Question: What is the name of the tenant mentioned in the document?
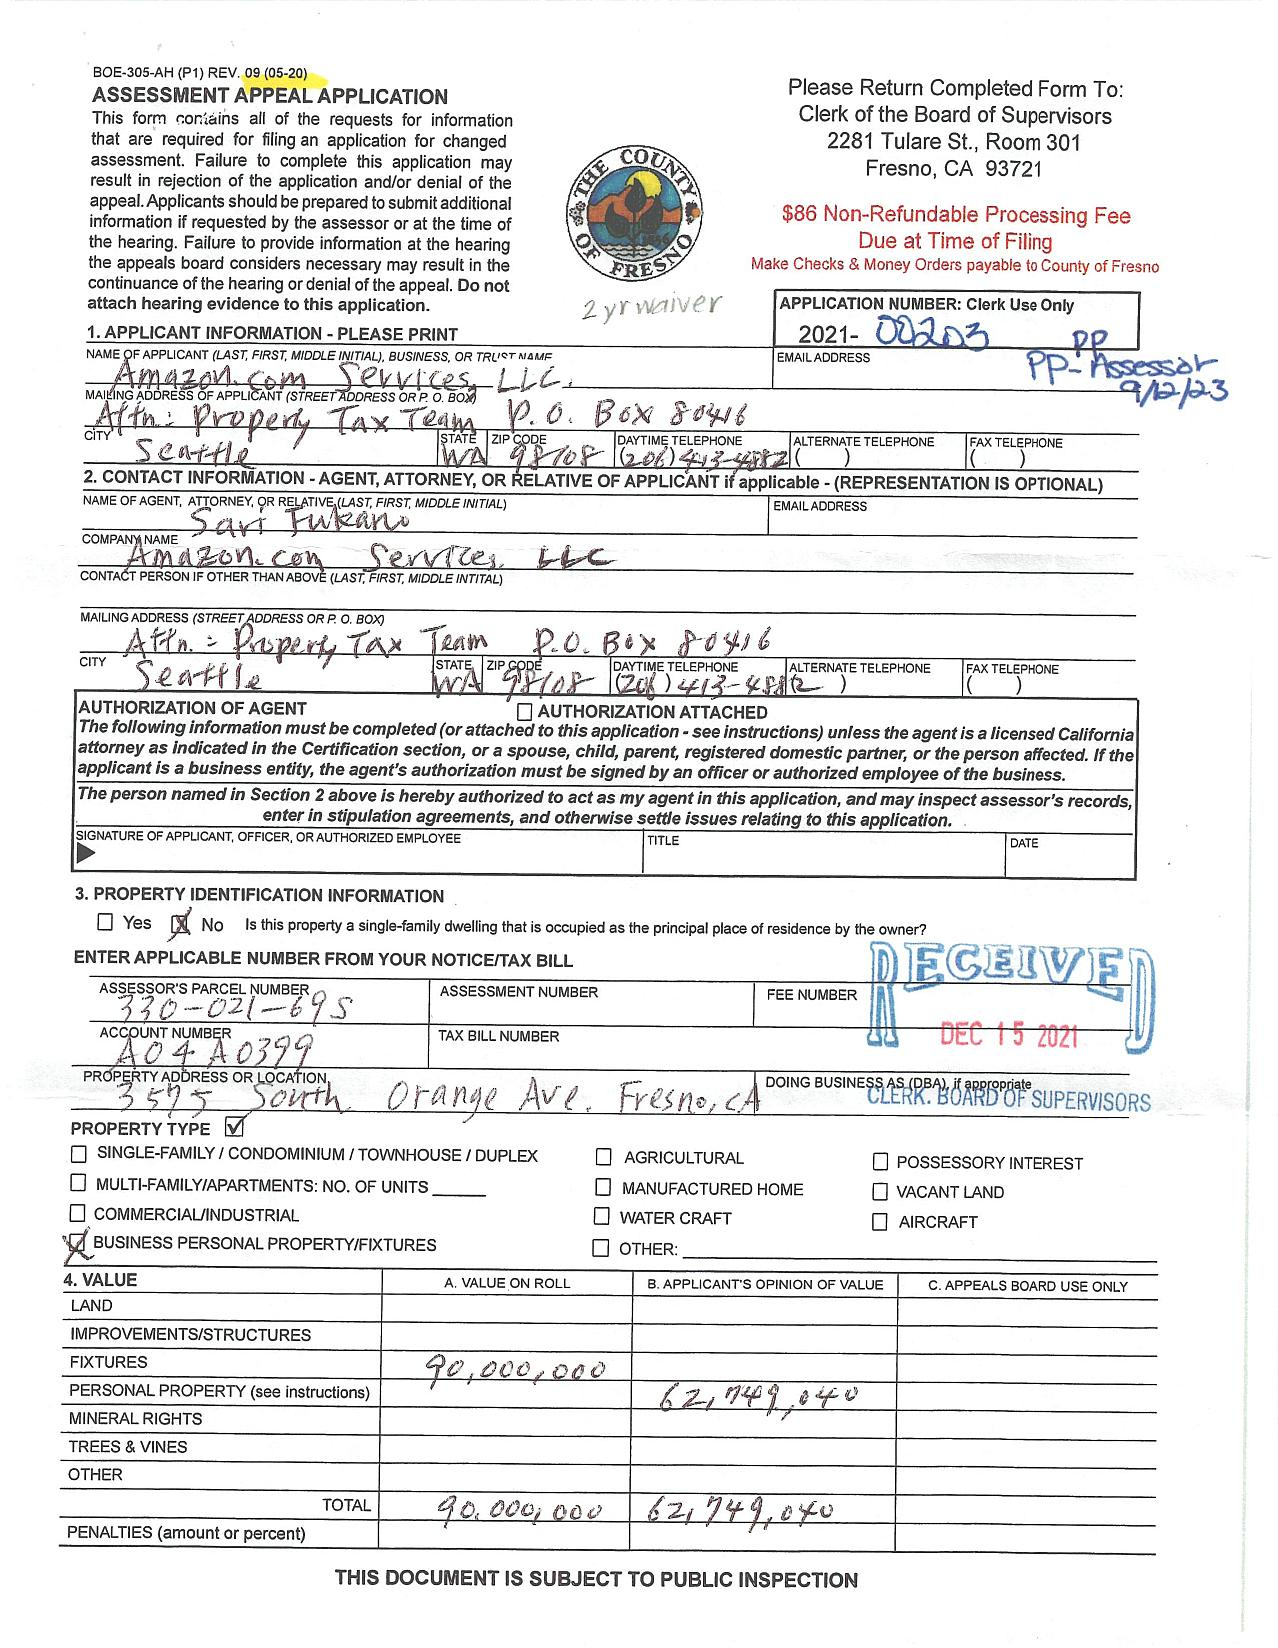
Answer: "Amazon.com Services LLC"